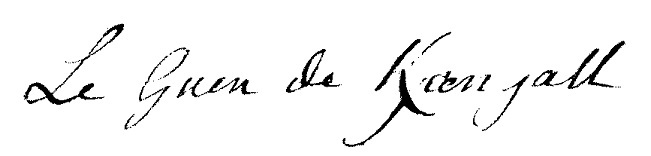
Signature of: guy le guen de kerangal